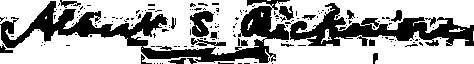
Signature of: albert smith bickmore